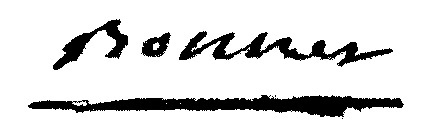
Signature of: jacques bonnet